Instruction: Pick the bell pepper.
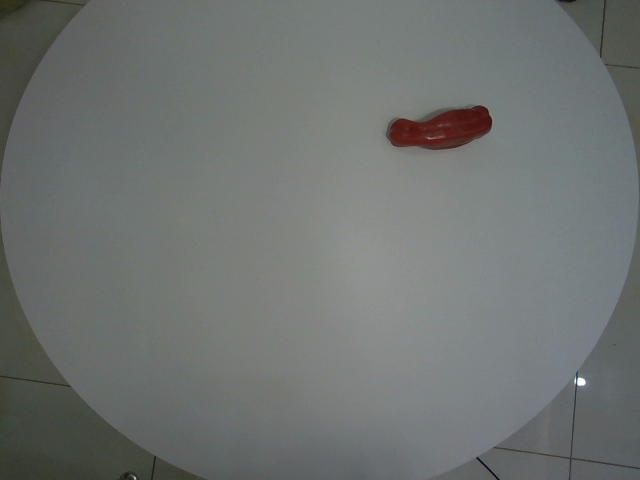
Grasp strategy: vertical